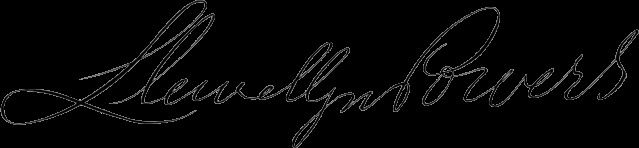
Signature of: llewellyn powers